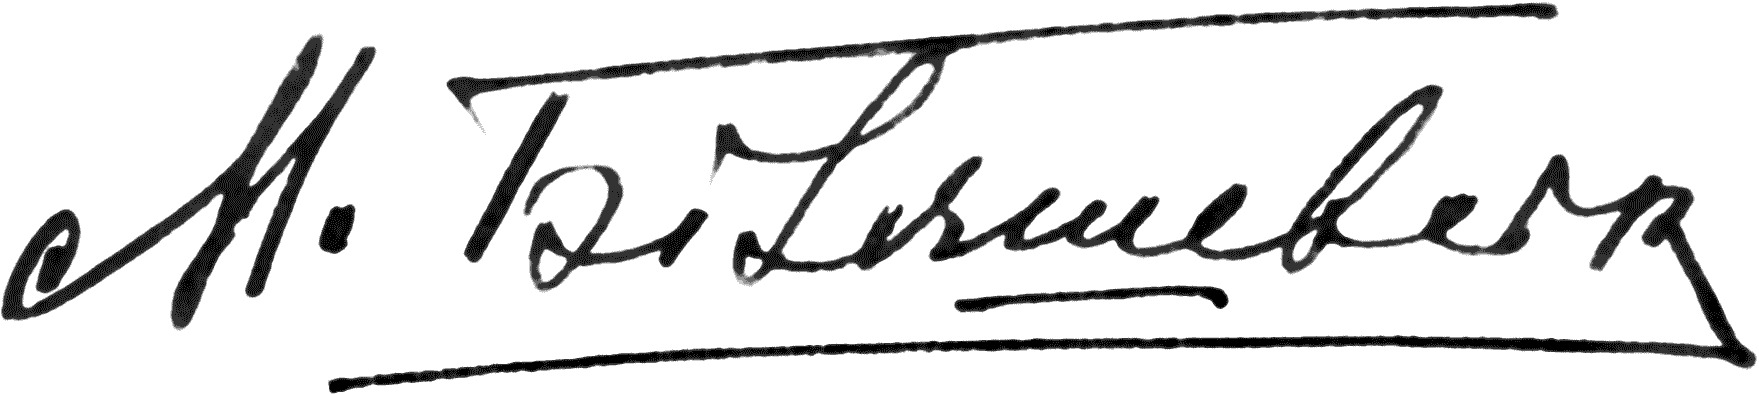
Signature of: mykola biliashivsky